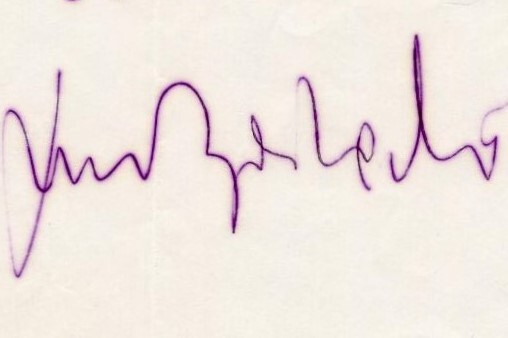
Signature of: luca barbareschi